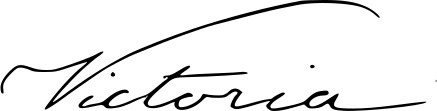
Signature of: princess victoria of saxe coburg saalfeld